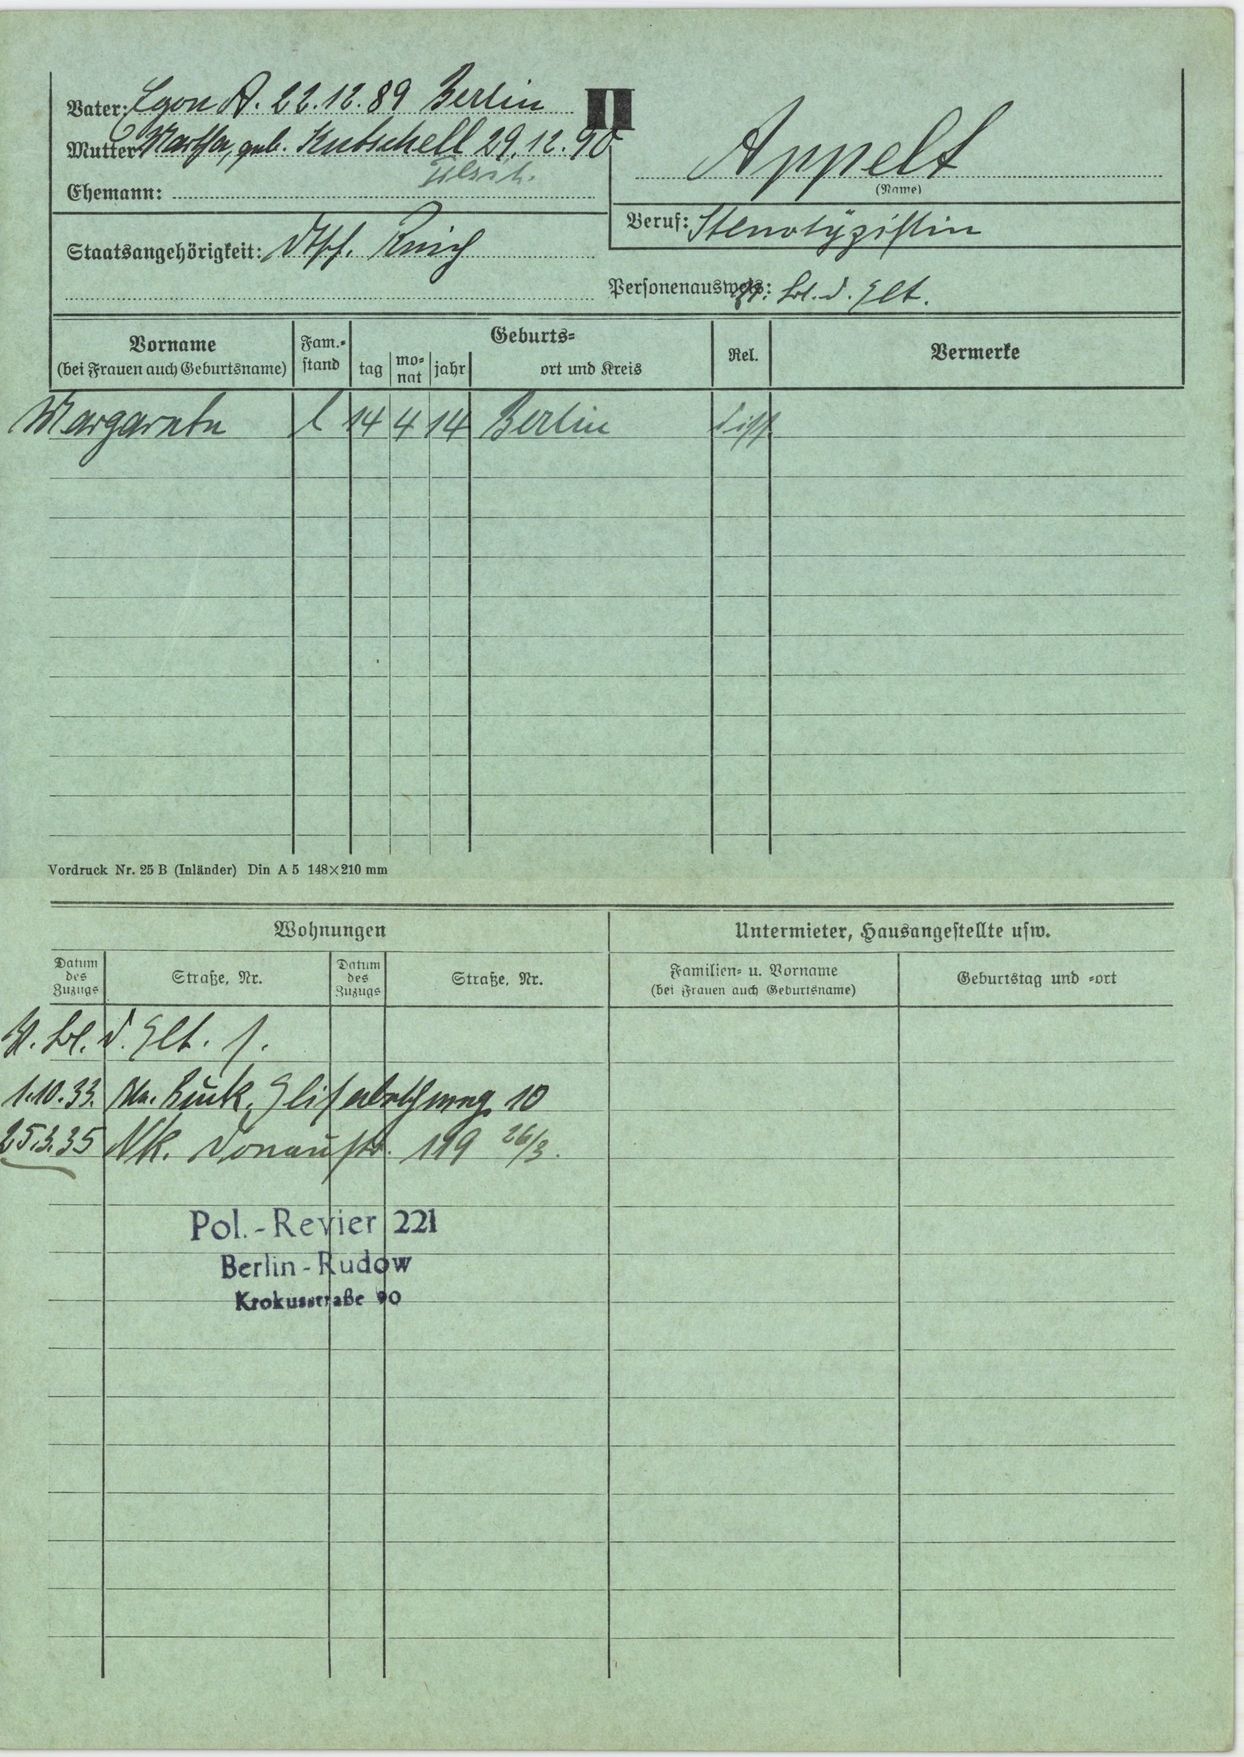
Appelt